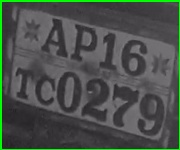
License plate number: AP 16TC 0279